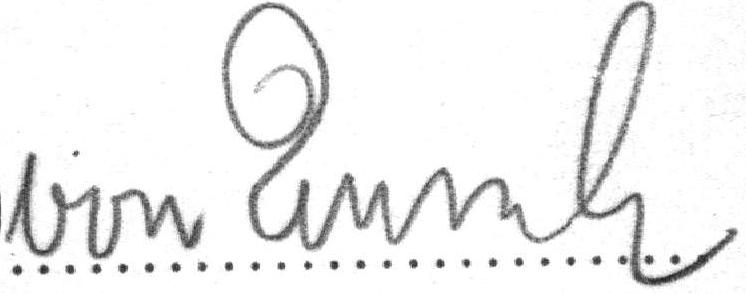
Signature of: walter von unruh